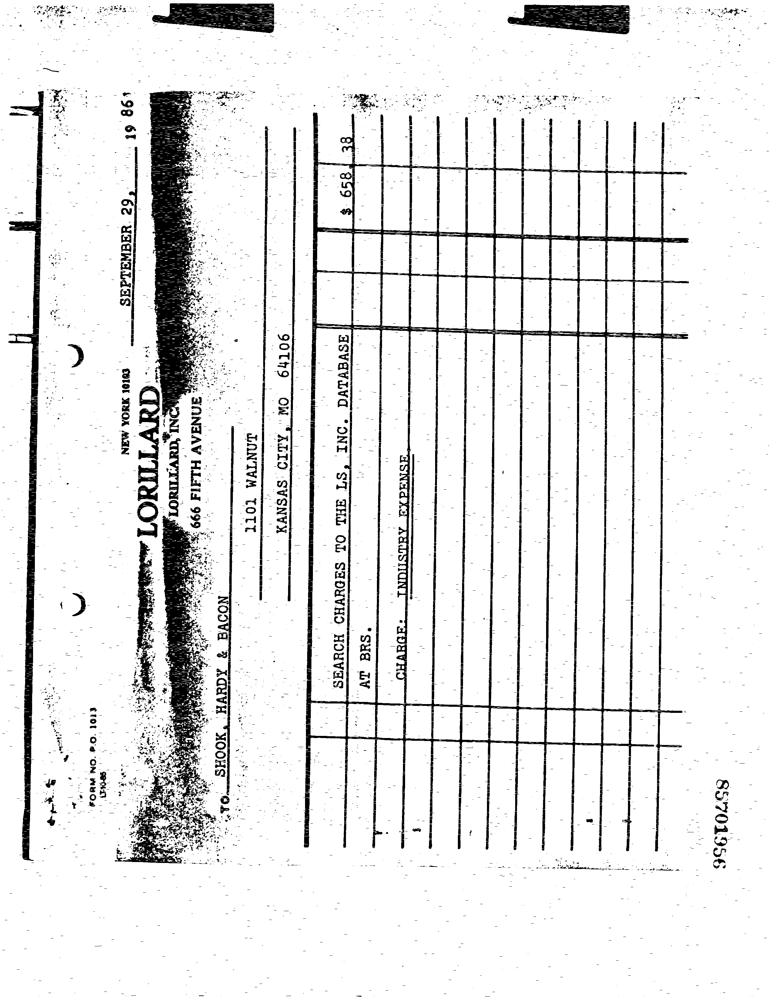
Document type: Invoice